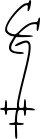
Signature of: charles greywolf